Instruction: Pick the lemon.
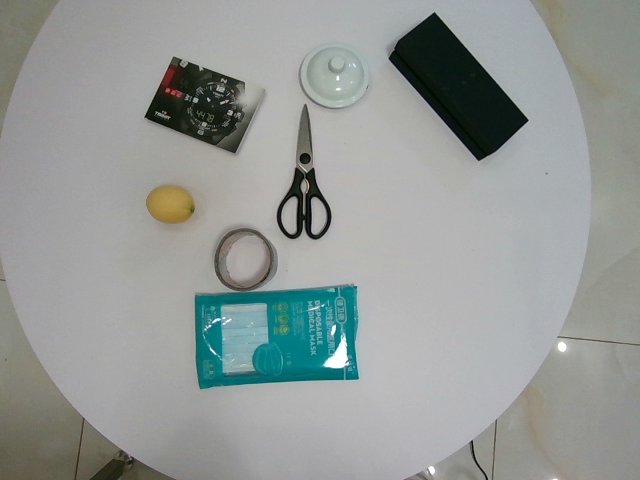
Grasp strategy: vertical